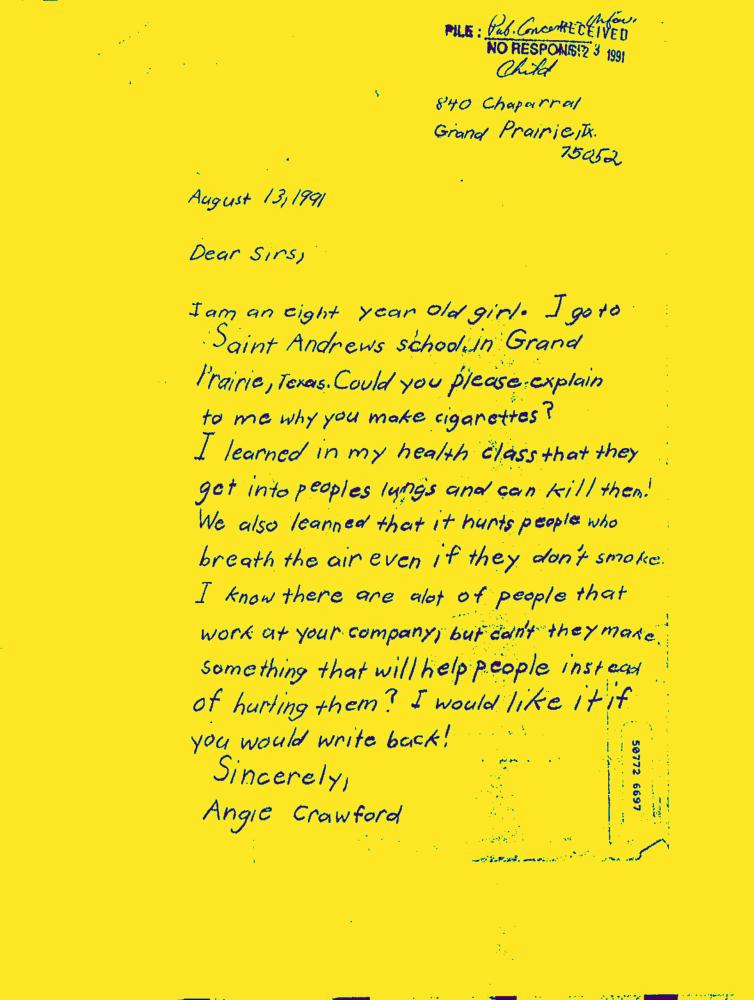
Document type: Hand-Written